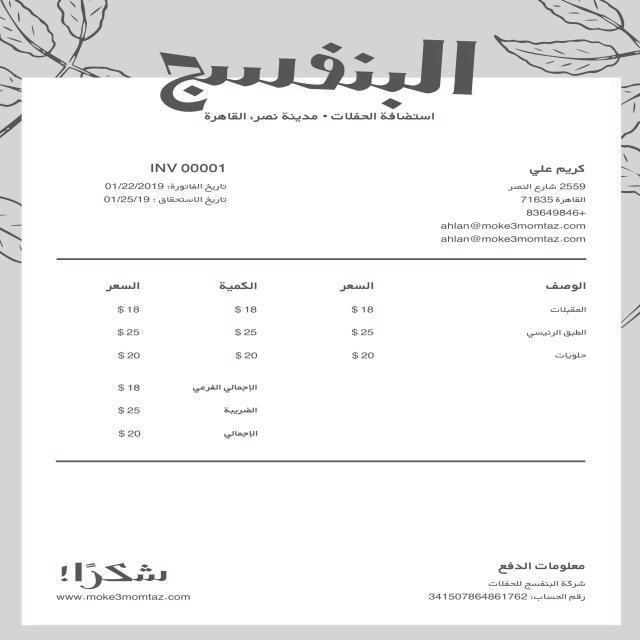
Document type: Invoice